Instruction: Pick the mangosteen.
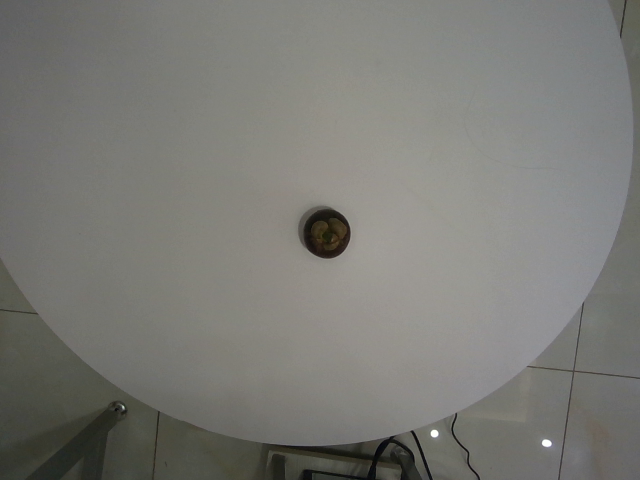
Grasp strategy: vertical